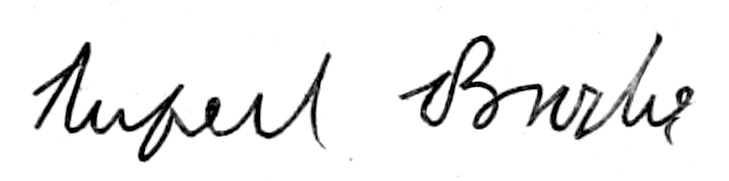
Signature of: rupert brooke